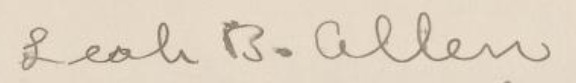
Signature of: leah b allen